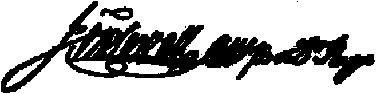
Signature of: jonathan sewall